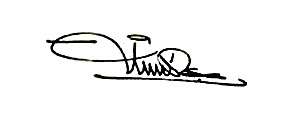
Signature of: ümit yaşar oğuzcan